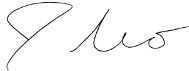
Signature of: jason morgan